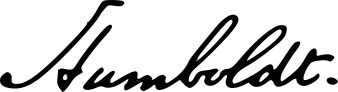
Signature of: alexander von humboldt